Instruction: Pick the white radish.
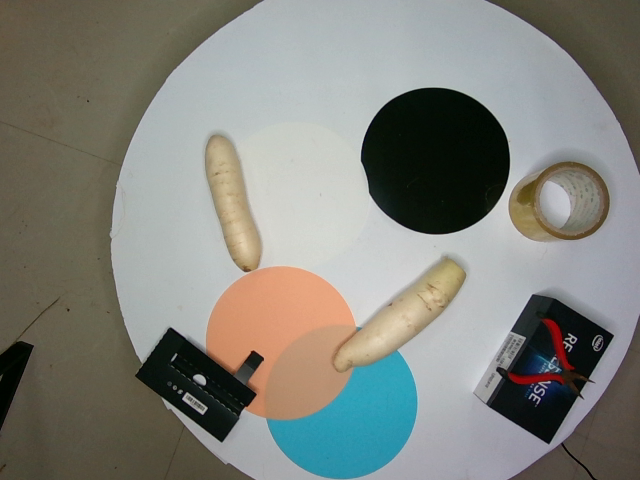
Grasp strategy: vertical